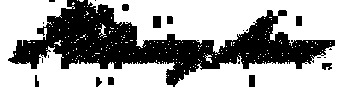
Signature of: jehu glancy jones